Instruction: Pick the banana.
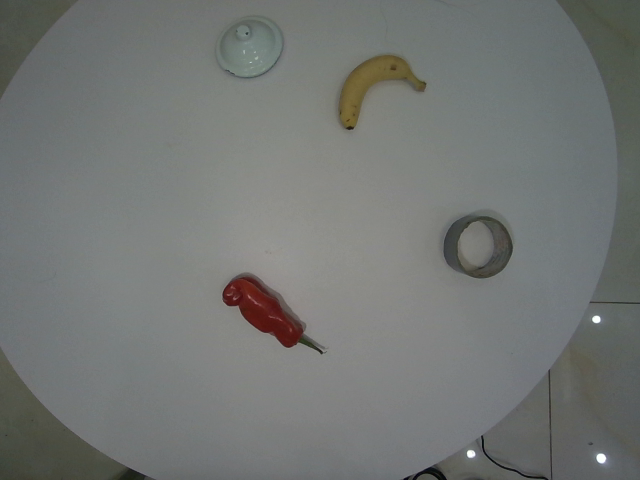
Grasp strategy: vertical